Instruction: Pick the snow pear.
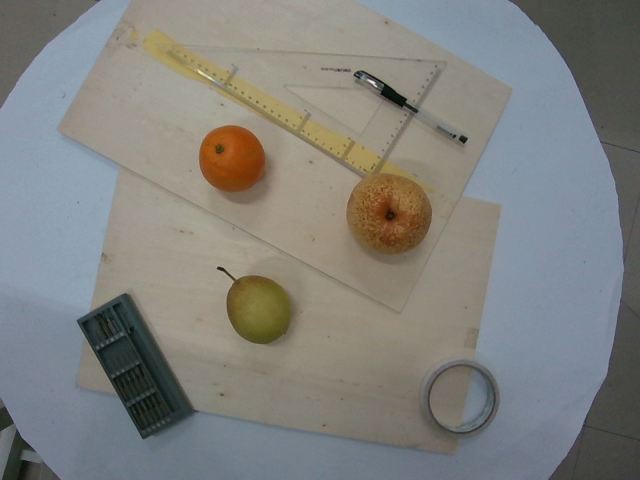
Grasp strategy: vertical